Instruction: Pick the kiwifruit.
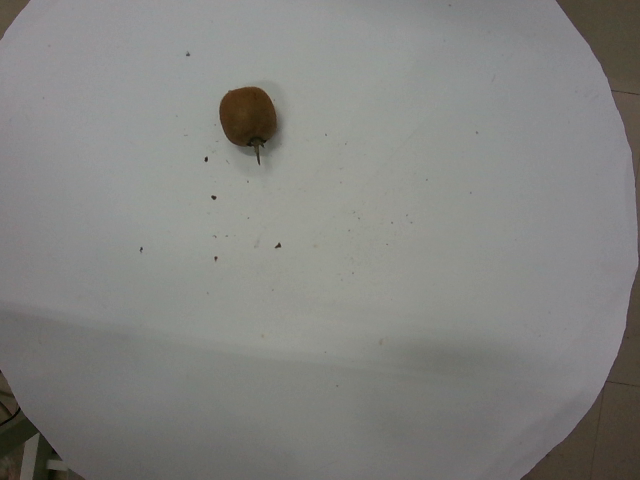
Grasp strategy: vertical